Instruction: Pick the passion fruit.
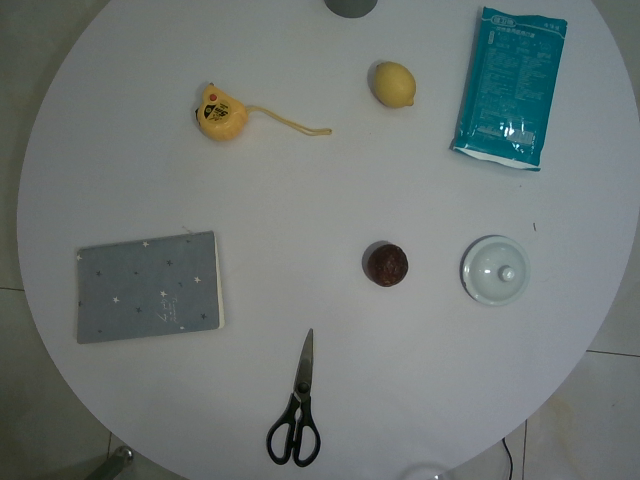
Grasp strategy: vertical